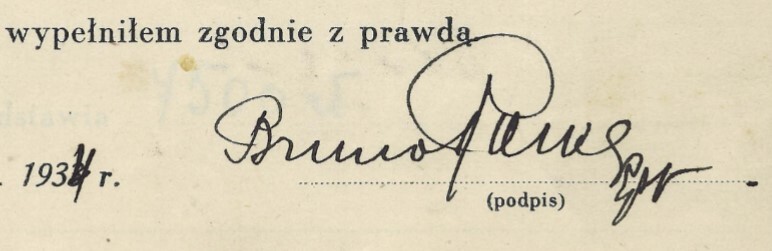
Signature of: brunon rolke